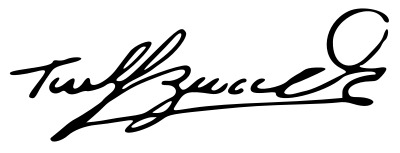
Signature of: germán busch